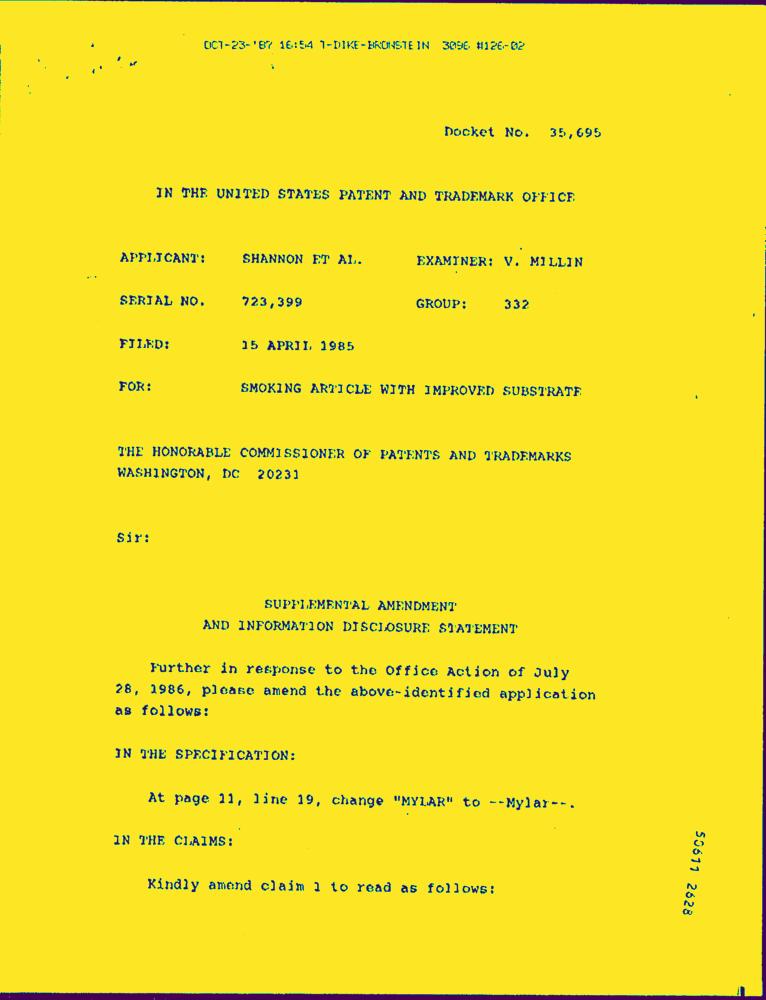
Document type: Letter-Doc